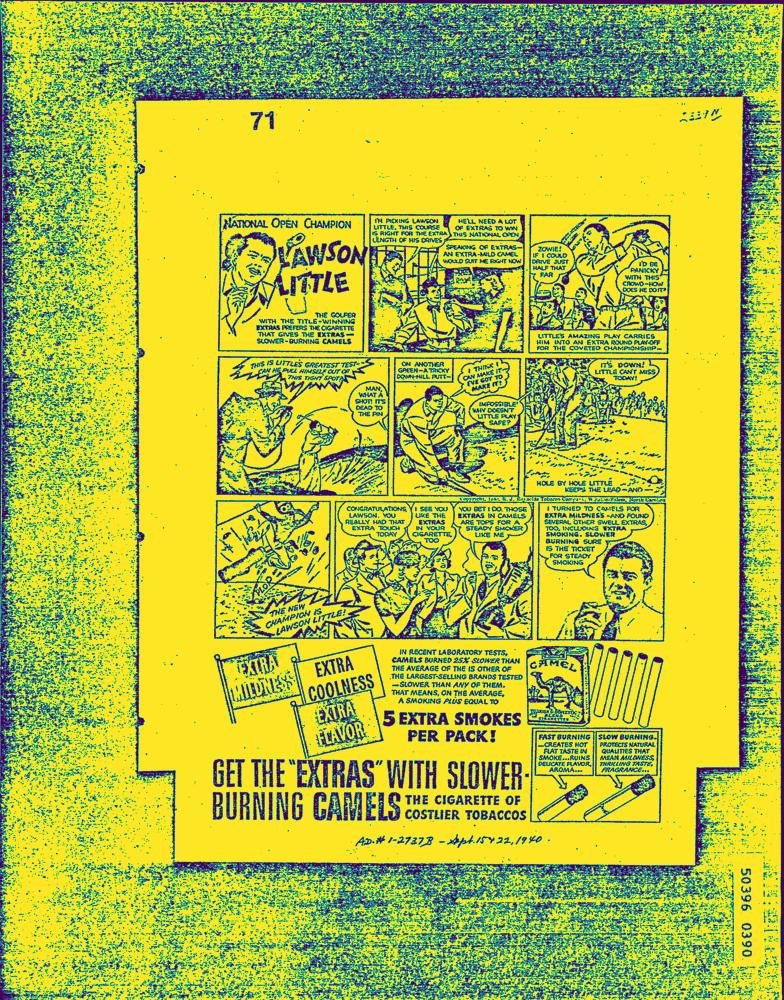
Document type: AD